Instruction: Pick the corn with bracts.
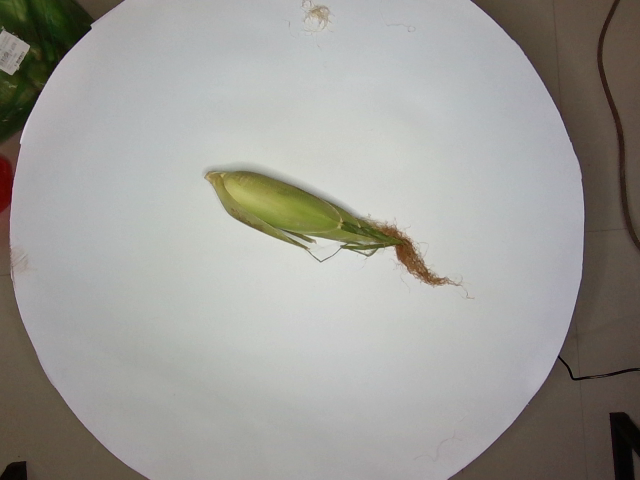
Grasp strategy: vertical